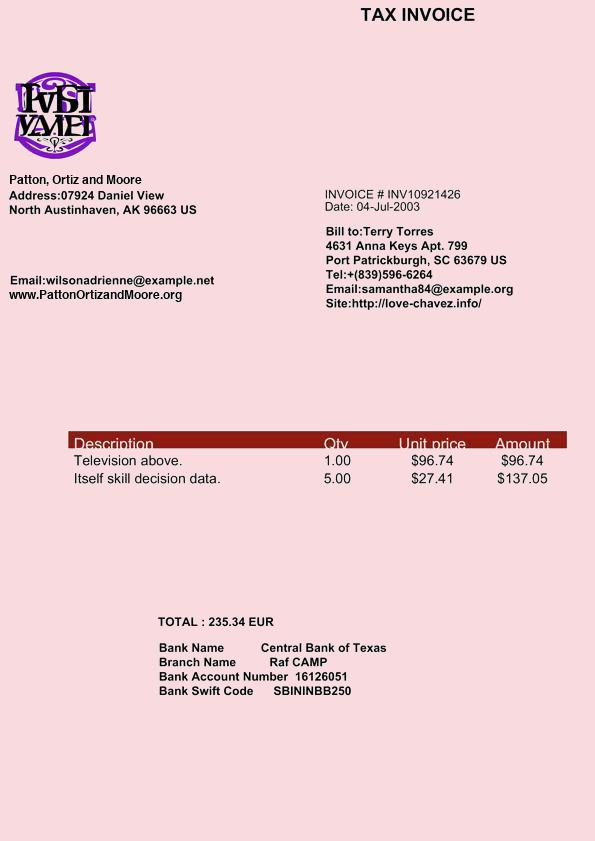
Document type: Invoice